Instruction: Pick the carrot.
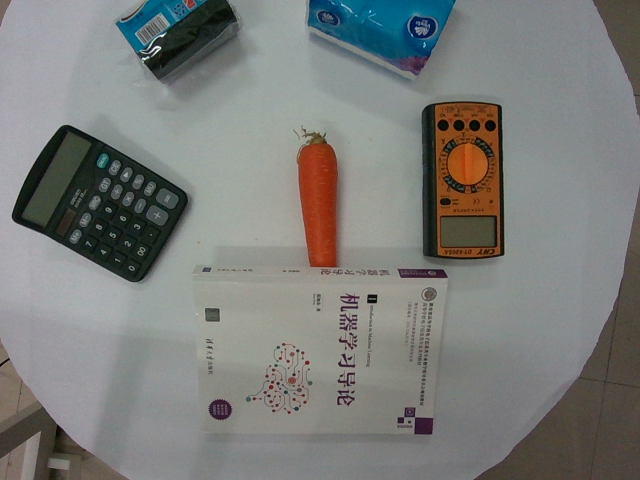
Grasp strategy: vertical